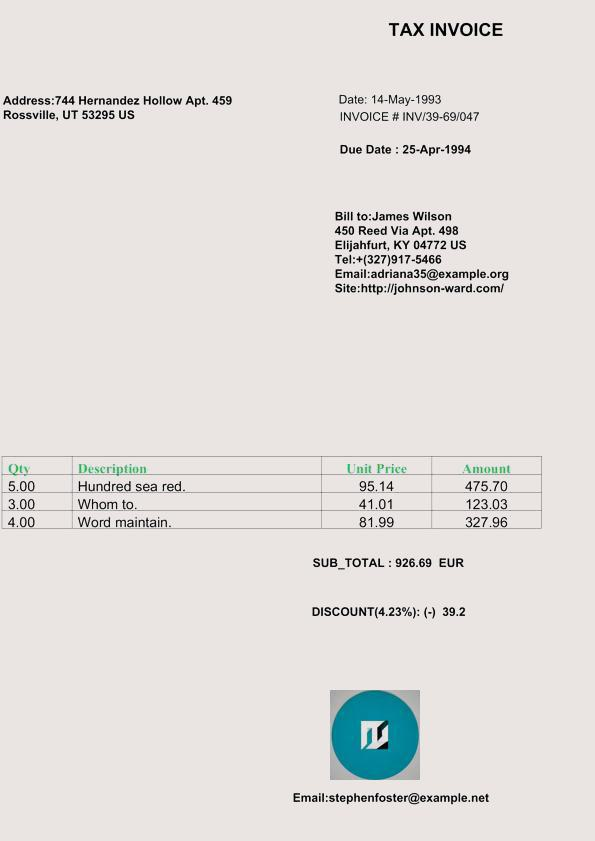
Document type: Invoice